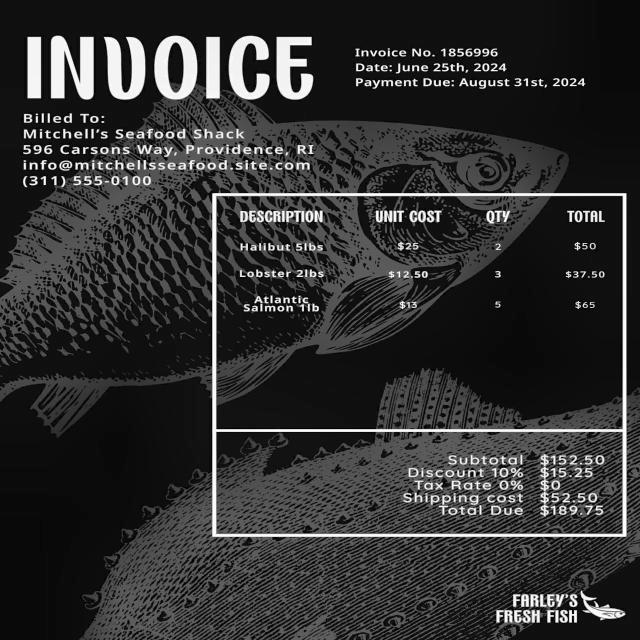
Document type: Invoice